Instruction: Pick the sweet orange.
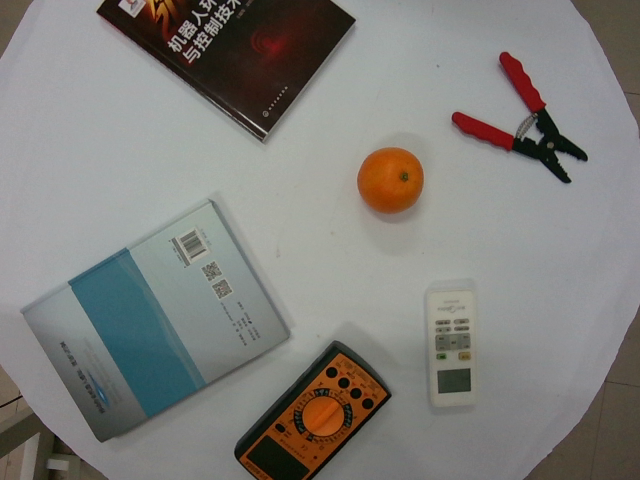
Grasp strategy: vertical